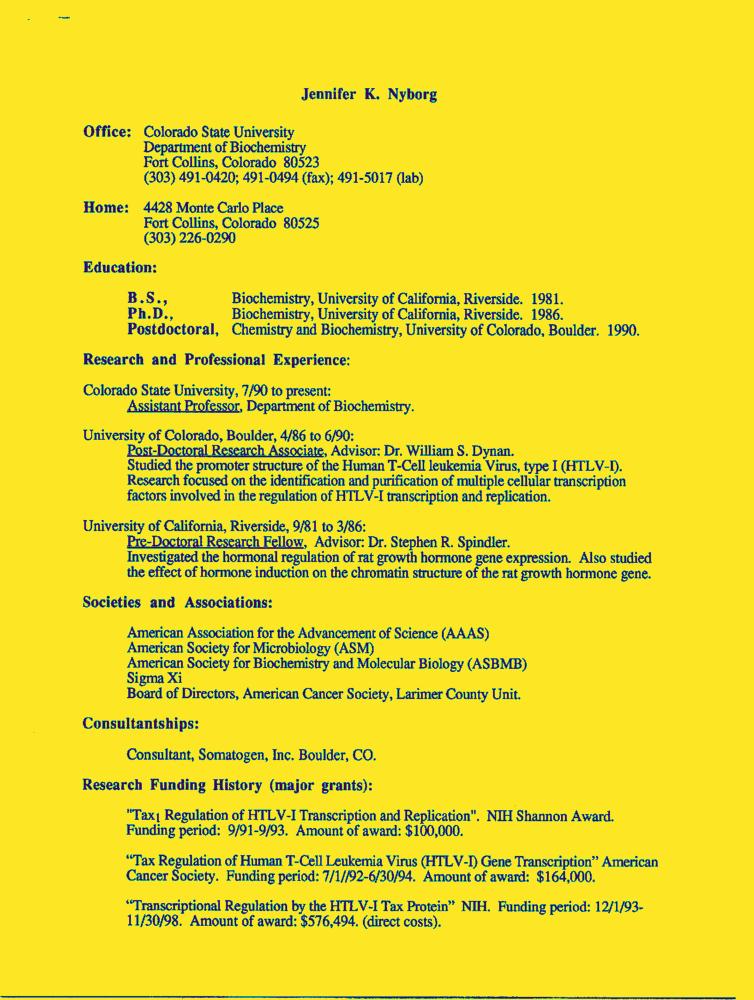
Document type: Resume-Doc